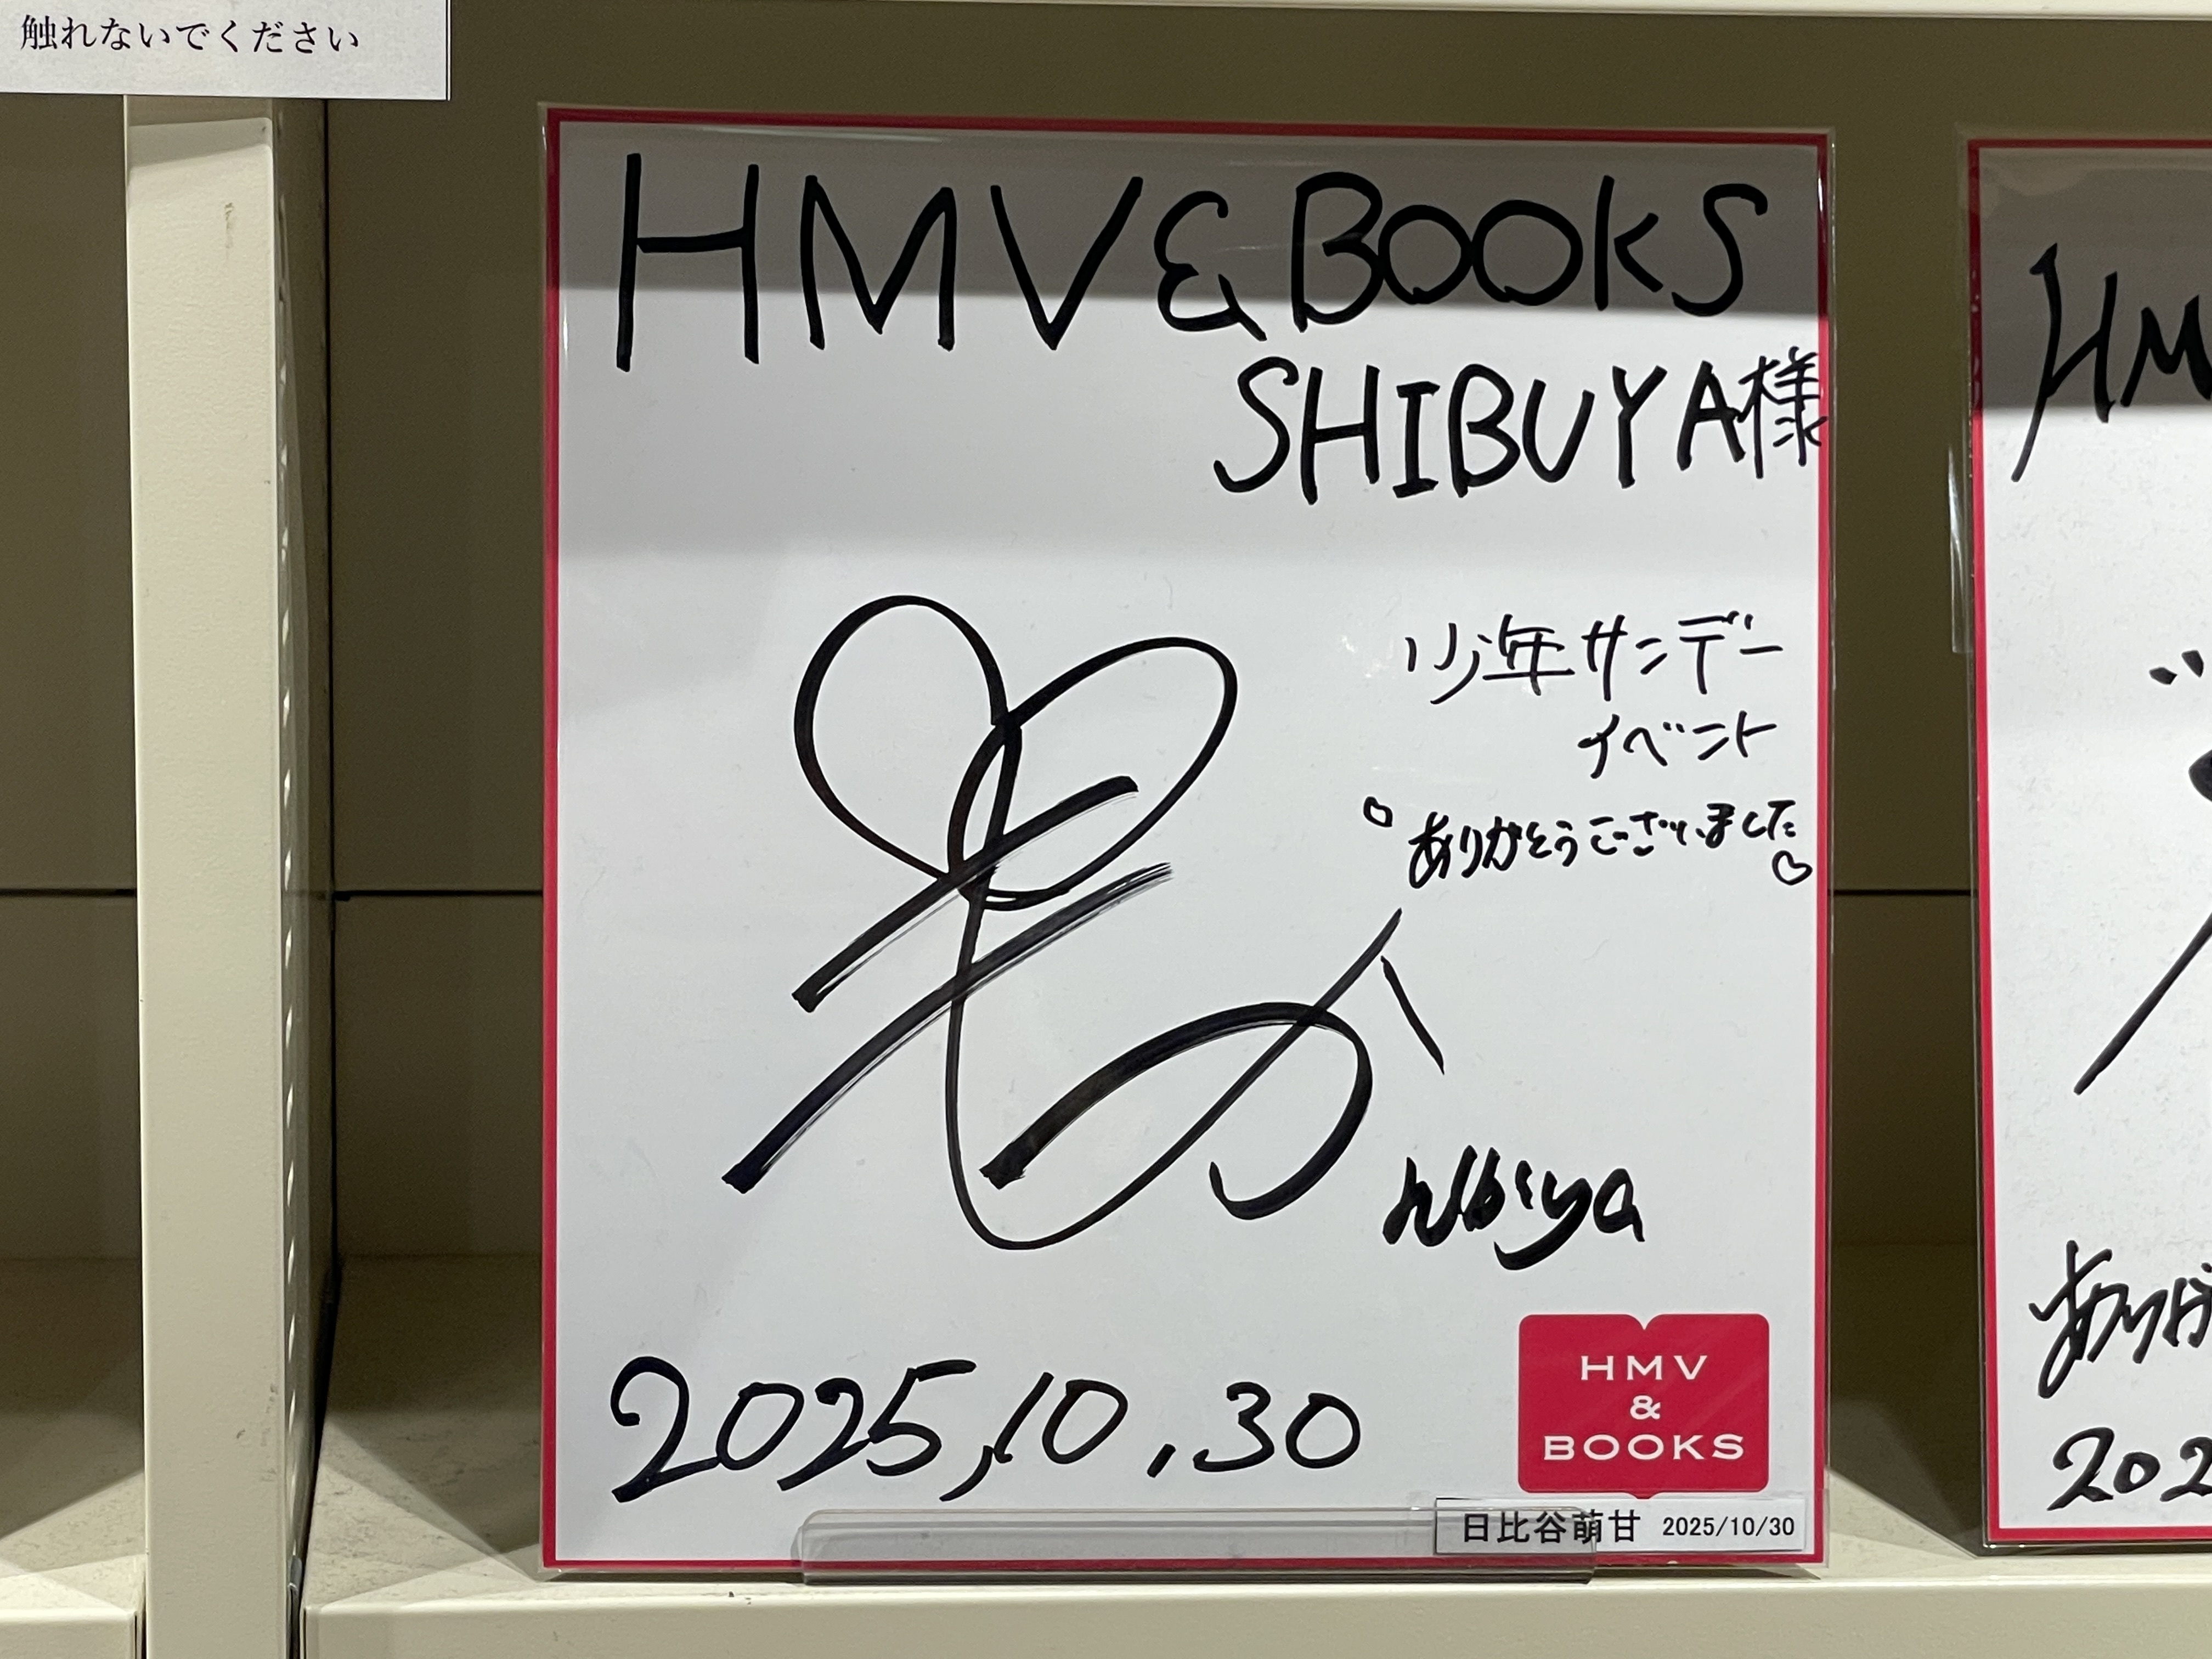
Signature of: moka hibiya